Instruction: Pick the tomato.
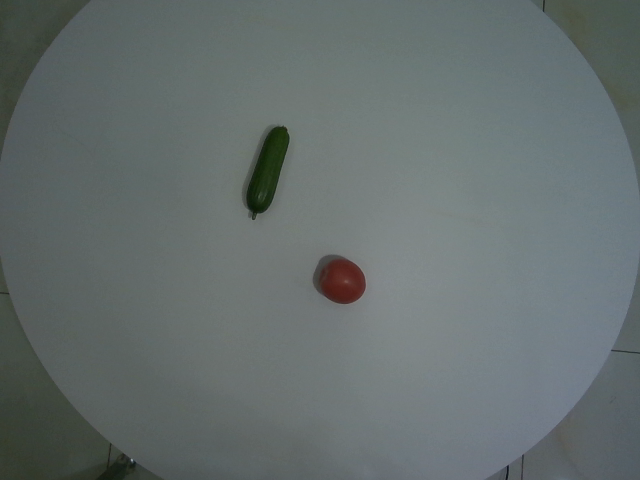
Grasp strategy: vertical